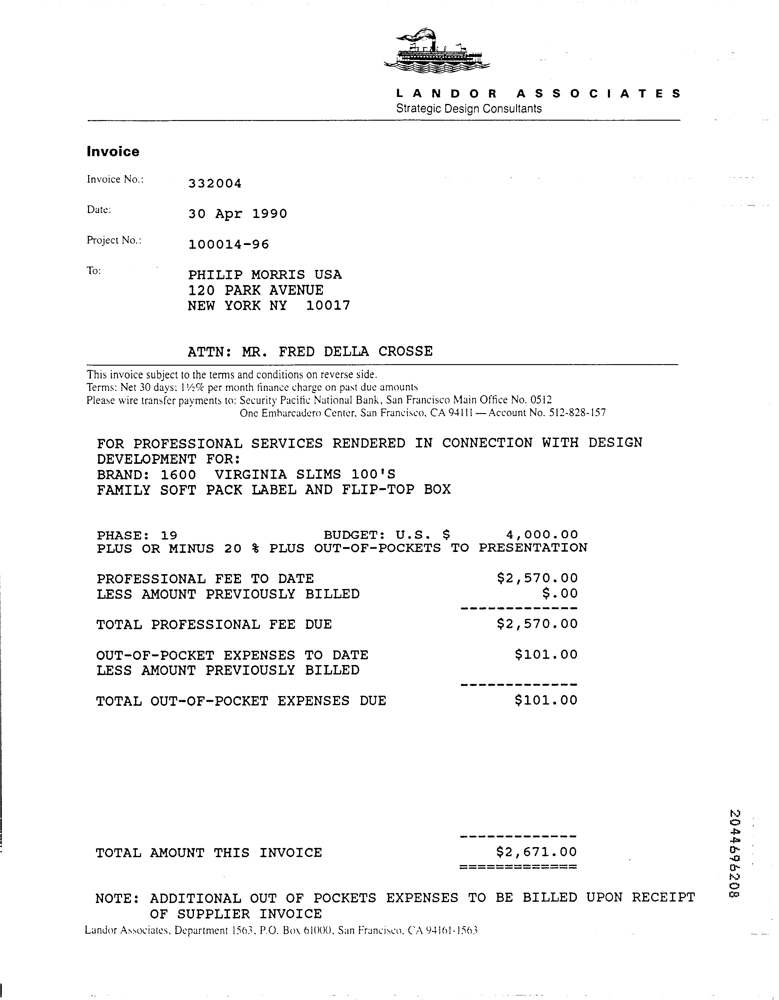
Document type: Invoice